Question: What are the imaging findings?
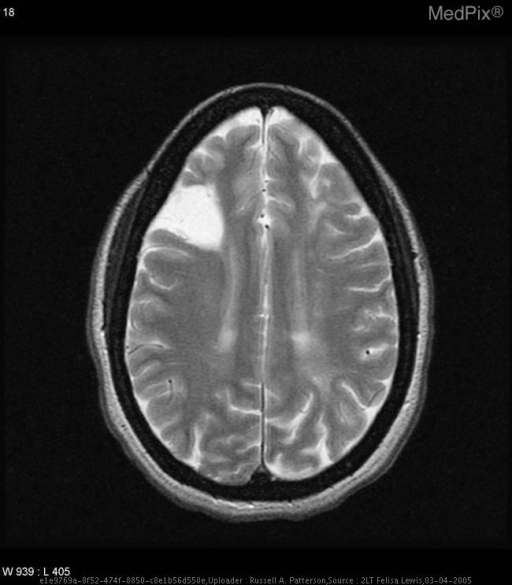
Answer: The imaging shows MRI–brain: Diffusion-weighted images – Increased signal intensity involving L insular cortex and adjacent operculum.  FLAIR and T2-weighted images – Increased signal intensity throughout L corona radiate w/ volume loss of the L frontal and parietal lobes.  Large wedge-shaped region of encephalomalacia in the lateral R frontal lobe possibly secondary to prior infarct.
MRA-brain: Severe near occlusion of ICAs bilaterally, normal appearance of vertebral and basilar arteries.
Dopper U/S-Carotids: R ICA completely occluded within a centimeter past bifurcation, L ICA – Very high resistance, abnormal flow at origin, possibly due to clot or very, very slow flow just above bifurcation Large wedge-shaped region of encephalomalacia in the lateral R frontal lobe possibly secondary to prior infarct..